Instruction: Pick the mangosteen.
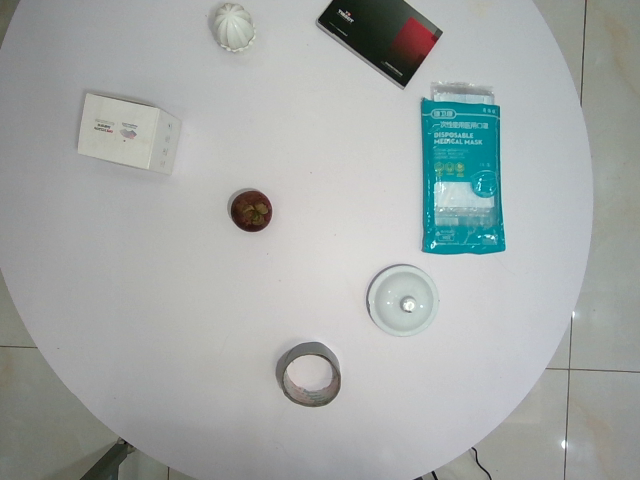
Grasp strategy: vertical